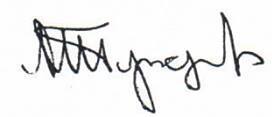
Signature of: anatoly torkunov